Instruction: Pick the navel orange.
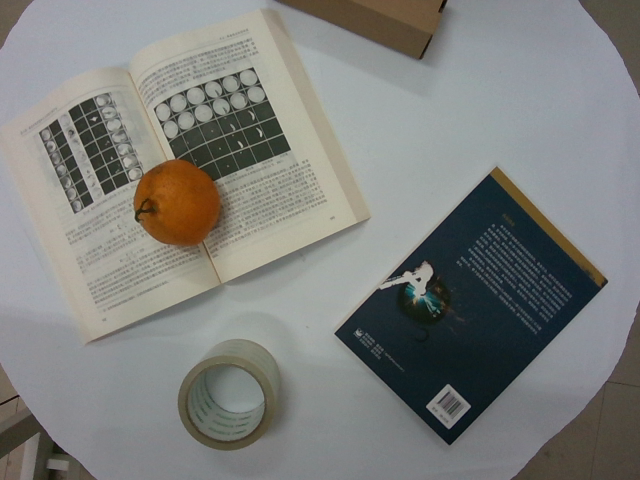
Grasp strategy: vertical